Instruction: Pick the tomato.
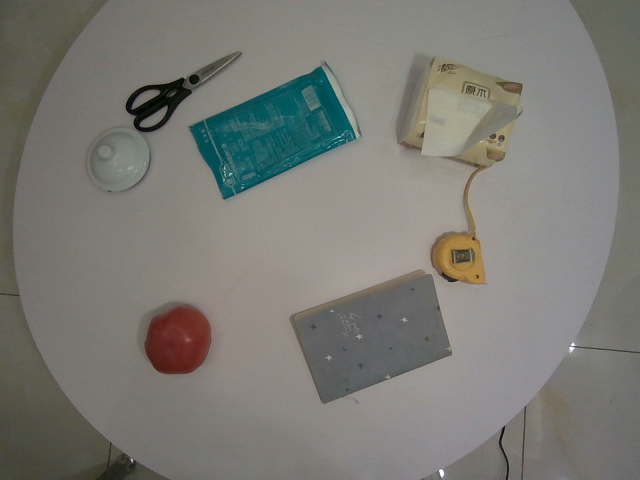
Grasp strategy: vertical